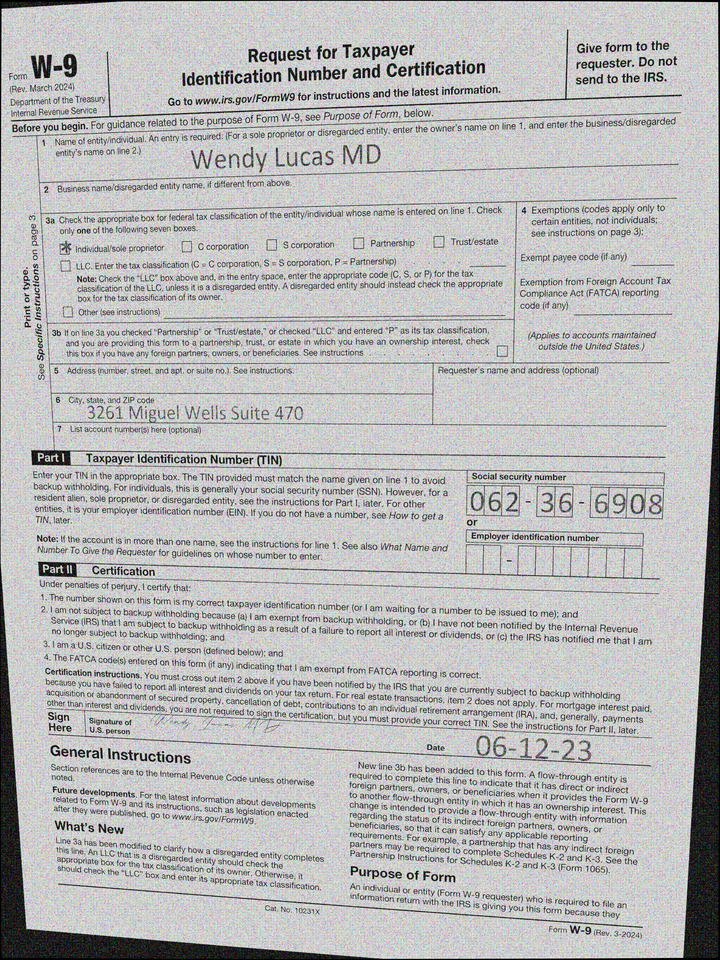
adr1: 3261 Miguel Wells Suite 470
cbx: yes
ssn: 062366908
enm: Wendy Lucas MD
sdt: 06-12-23